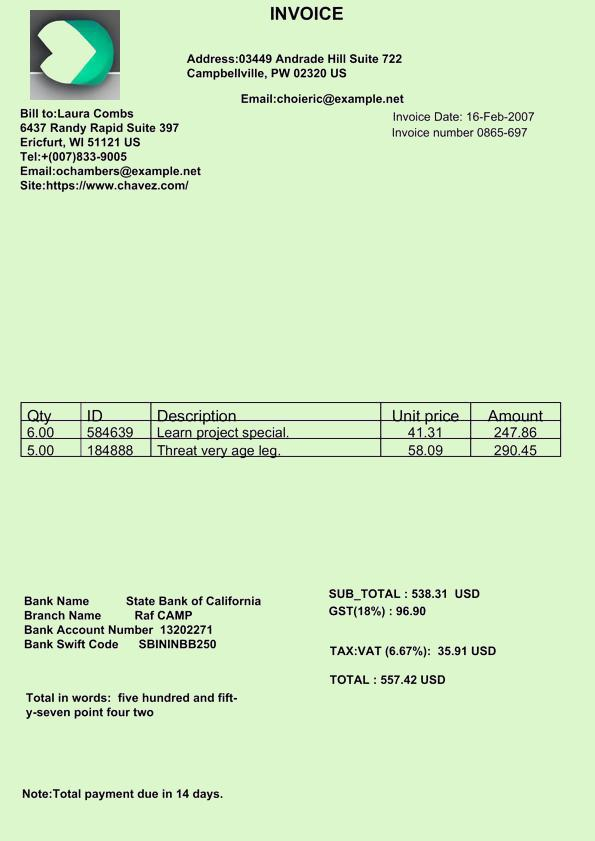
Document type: Invoice